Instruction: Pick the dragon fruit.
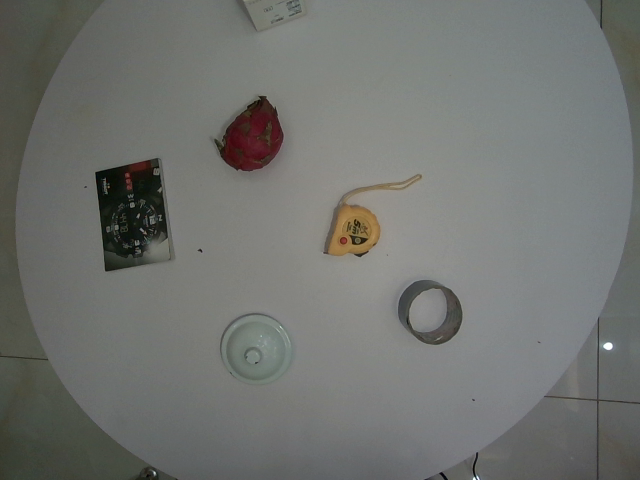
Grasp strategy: vertical